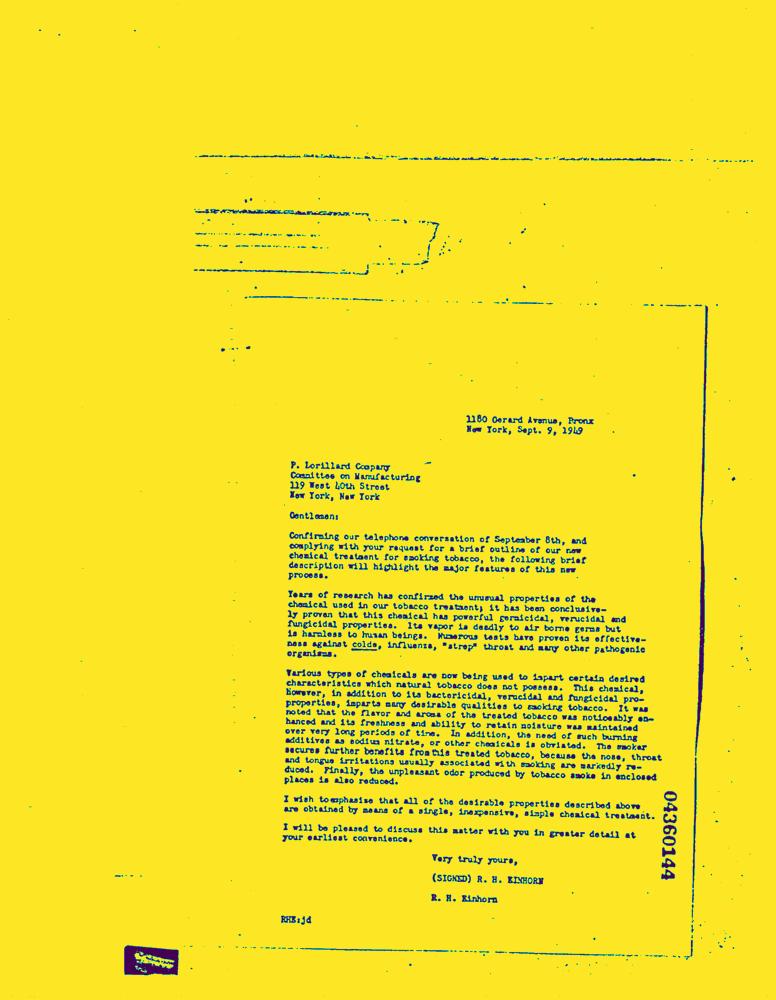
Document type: Letter-Doc